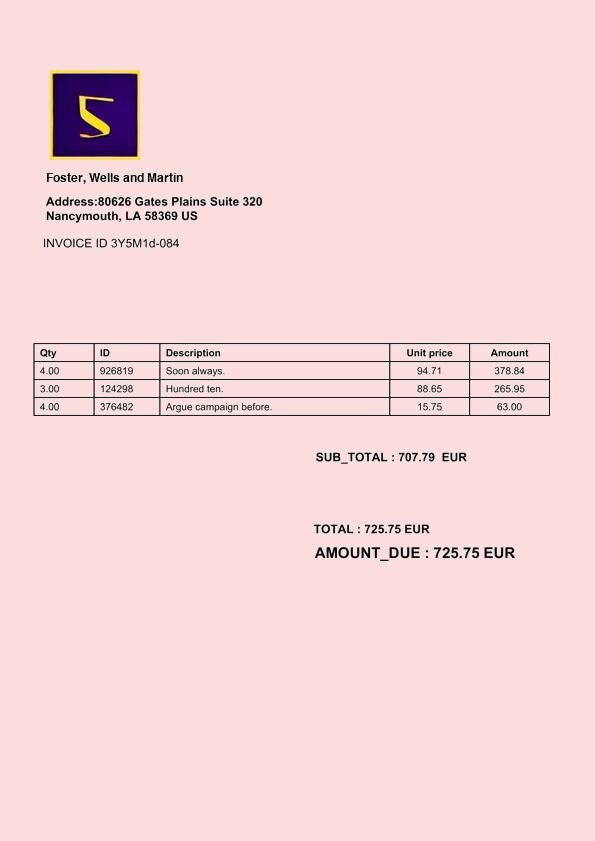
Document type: Invoice